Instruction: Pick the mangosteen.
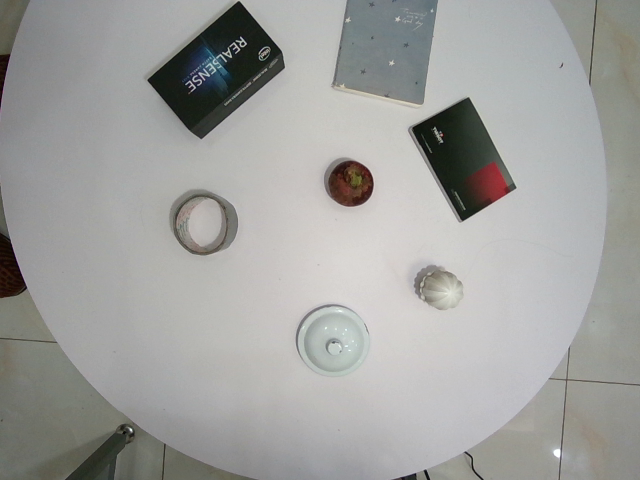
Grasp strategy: vertical